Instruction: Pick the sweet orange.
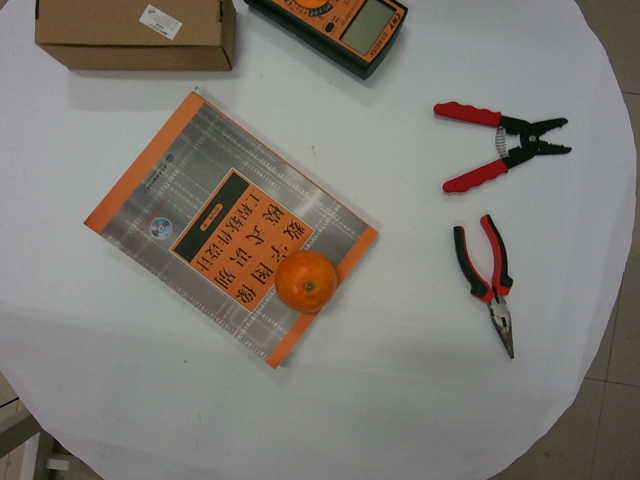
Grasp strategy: vertical